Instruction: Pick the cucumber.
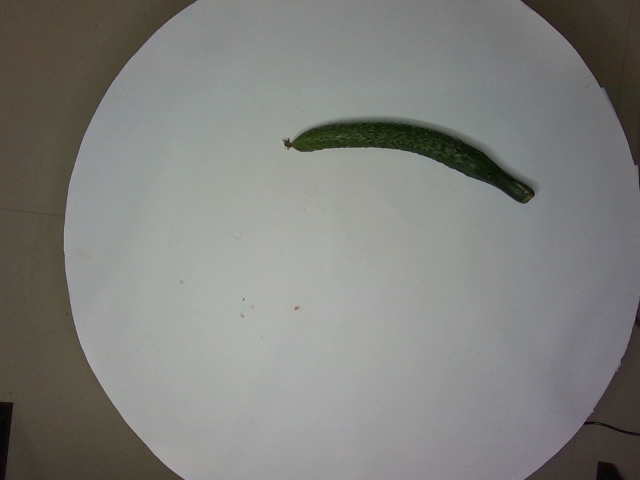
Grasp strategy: vertical